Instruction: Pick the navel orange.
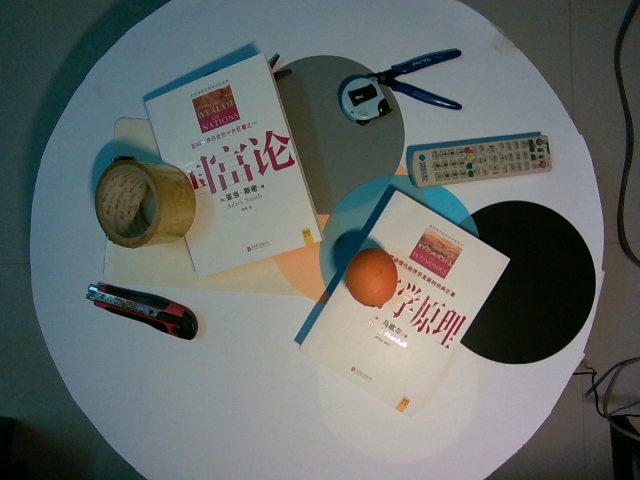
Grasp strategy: vertical